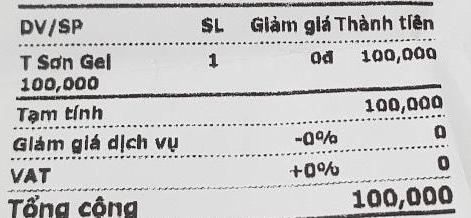
<table>
<tr>
<th>DV/SP</th>
<th>SL</th>
<th>Giảm giá</th>
<th>Thành tiền</th>
</tr>
<tr>
<td>T Sơn Gel</td>
<td>1</td>
<td>0đ</td>
<td>100,000</td>
</tr>
</table>
100,000
Tạm tính 100,000
Giảm giá dịch vụ -0% 0
VAT +0% 0
Tổng cộng 100,000